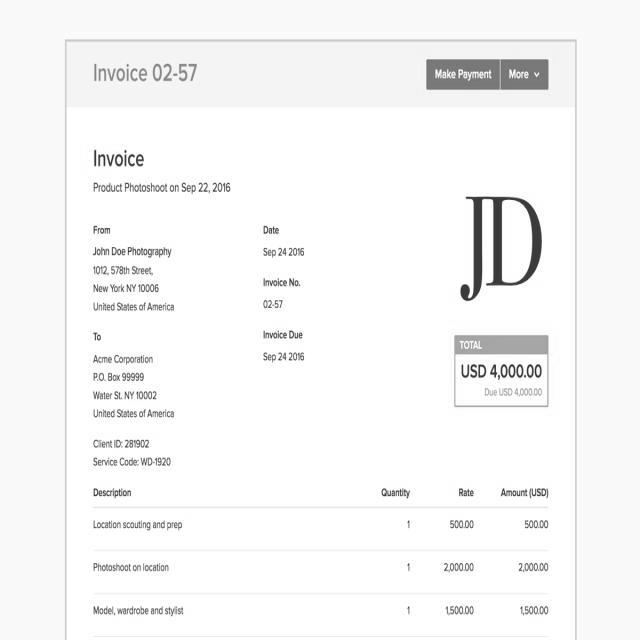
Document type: Invoice